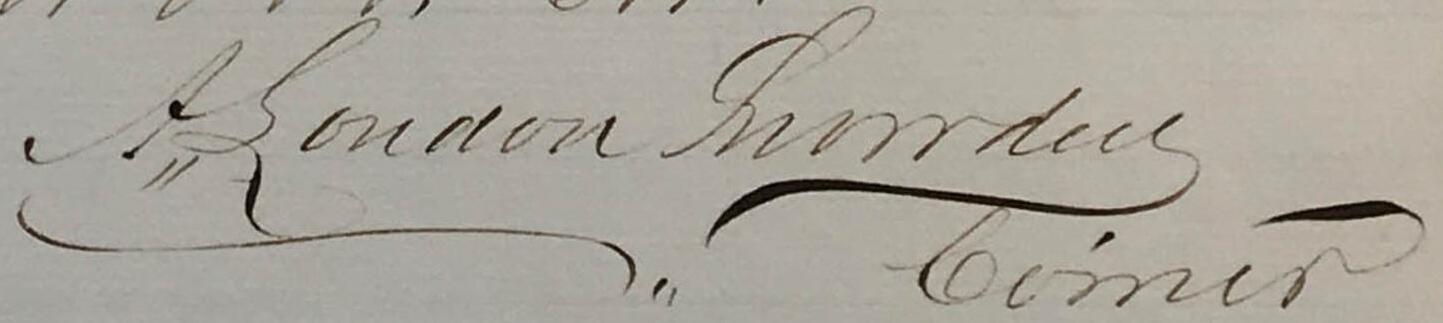
Signature of: a loudon snowden